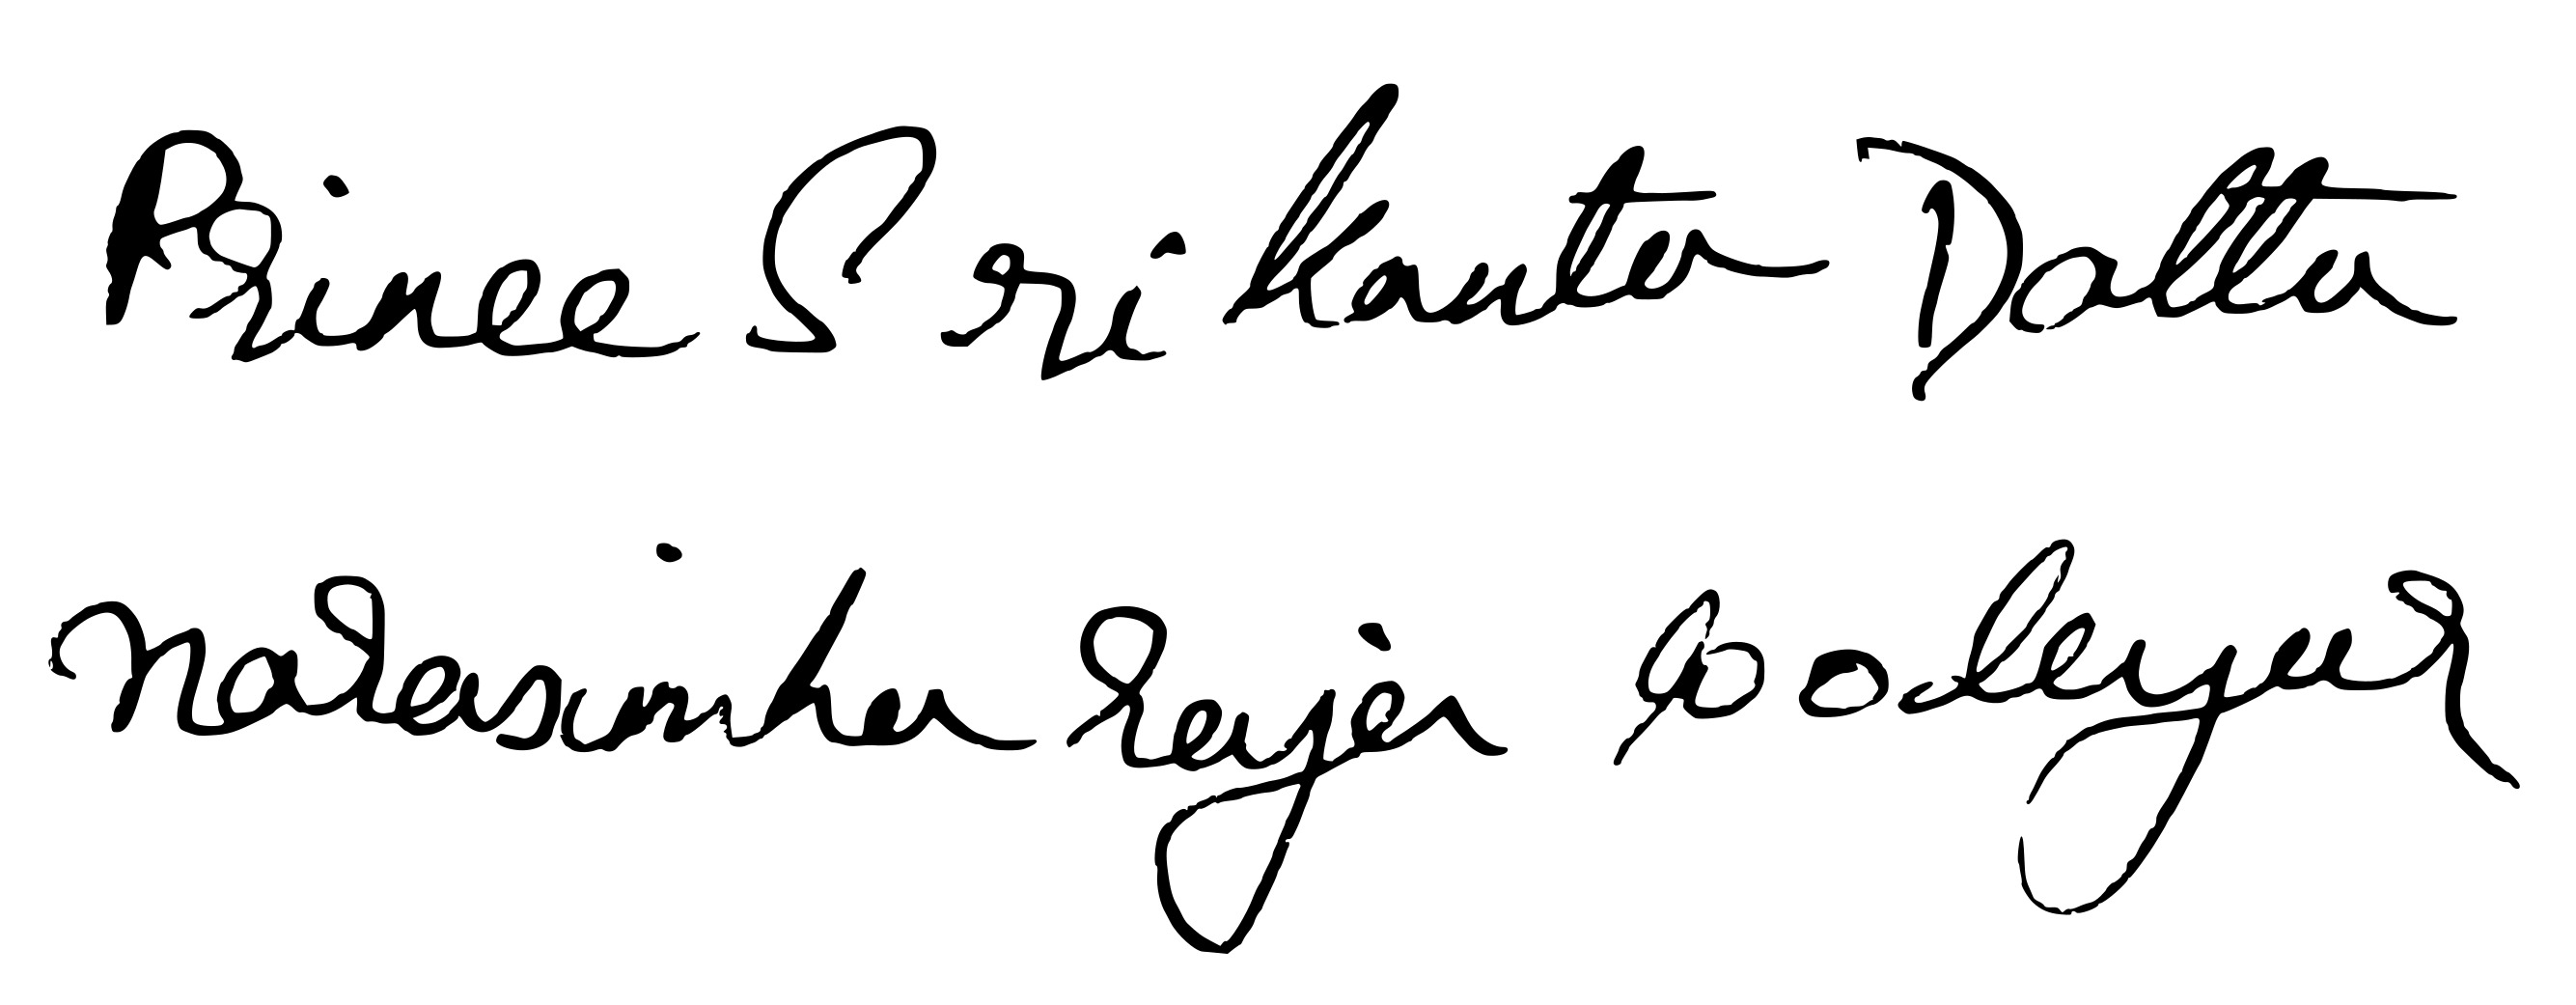
Signature of: srikantadatta narasimharaja wadiyar